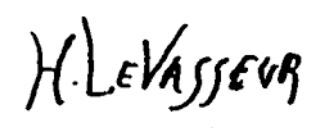
Signature of: henri louis levasseur